Question: Talk about the condition:
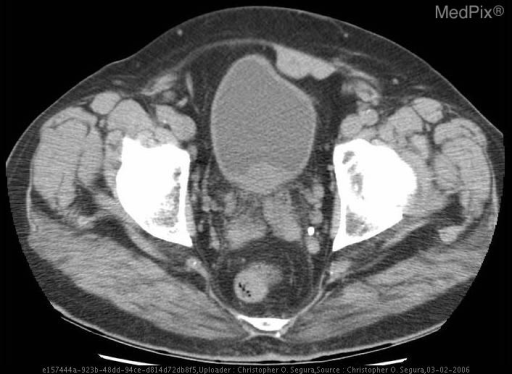
Answer: The disease is discussed as: Transitional Cell Carcinoma(TCC) is the commonest malignancy of the urinary tract.  TCC along with squamous cell carcinoma and adenocarcinoma make up the group of epithelial derived malignancies of the bladder, which together, are responsible for over 90% of the malignancies of the bladder.
     Appropriate screening modalities include urinalysis, IVP, and cystoscopy.  These lesions can appear as a papillary or sessile filling defect in the bladder wall on IVP.  Differential diagnostic considerations would include multiple non-epithelial primary neoplasms (leiomyoma,fibroma,lymphoma,etc), metastatic disease, inflammatory etiologies, and infectious etiologies.
     If the tumor is superficial (70%), transurethral resection and multiple biopsies are sufficient for both diagnosis and cure.  If the tumor is invasive, anatomic staging with CT or MR and sometimes US is indicated.  The most common staging sytem used is the TNM classification.  Treatment for invasive malignancies include segmental cystectomy, pelvic lymphadenectomy, radical cystectomy, pelvic radiation, and systemic chemotherapy depending on the specific TNM classification.